Question: What is the potential diagnosis?
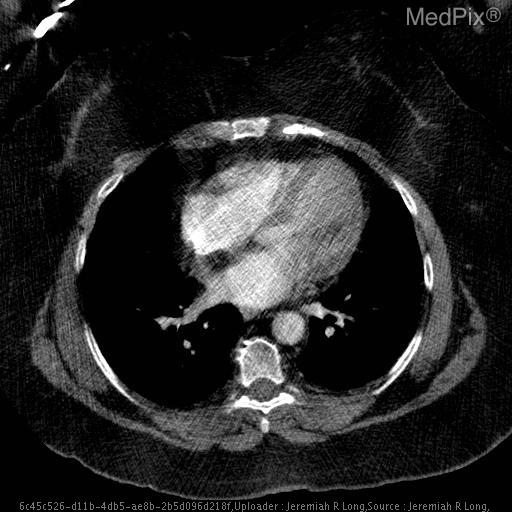
Answer: The possible diagnosis includes Lipomatous hypertrophy of the interatrial septum
Cardiac lipoma
Liposarcoma.